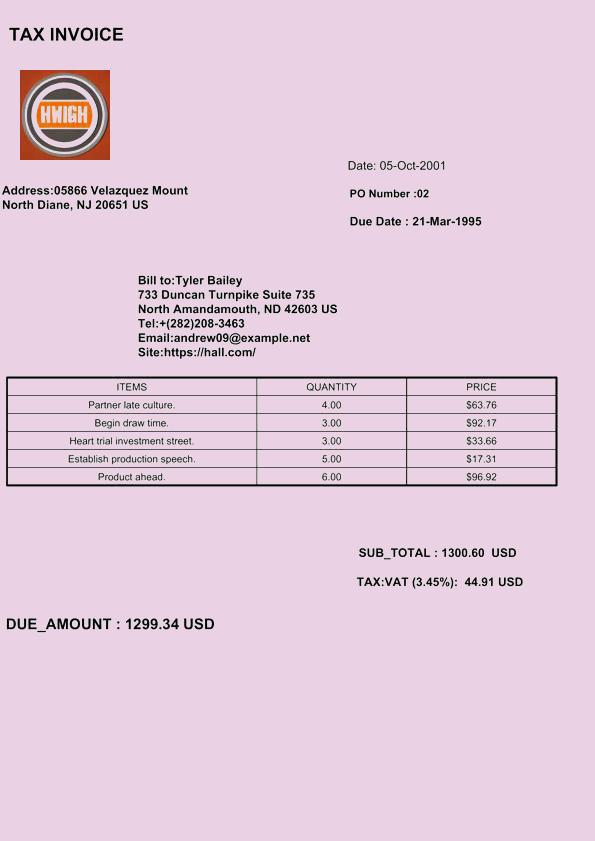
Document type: Invoice